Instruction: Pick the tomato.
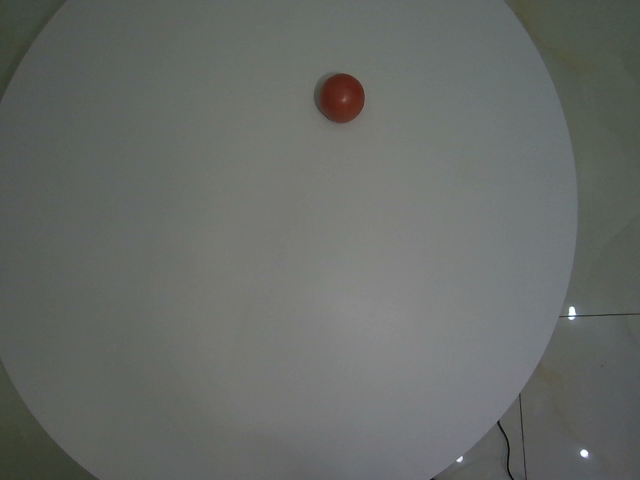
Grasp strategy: vertical